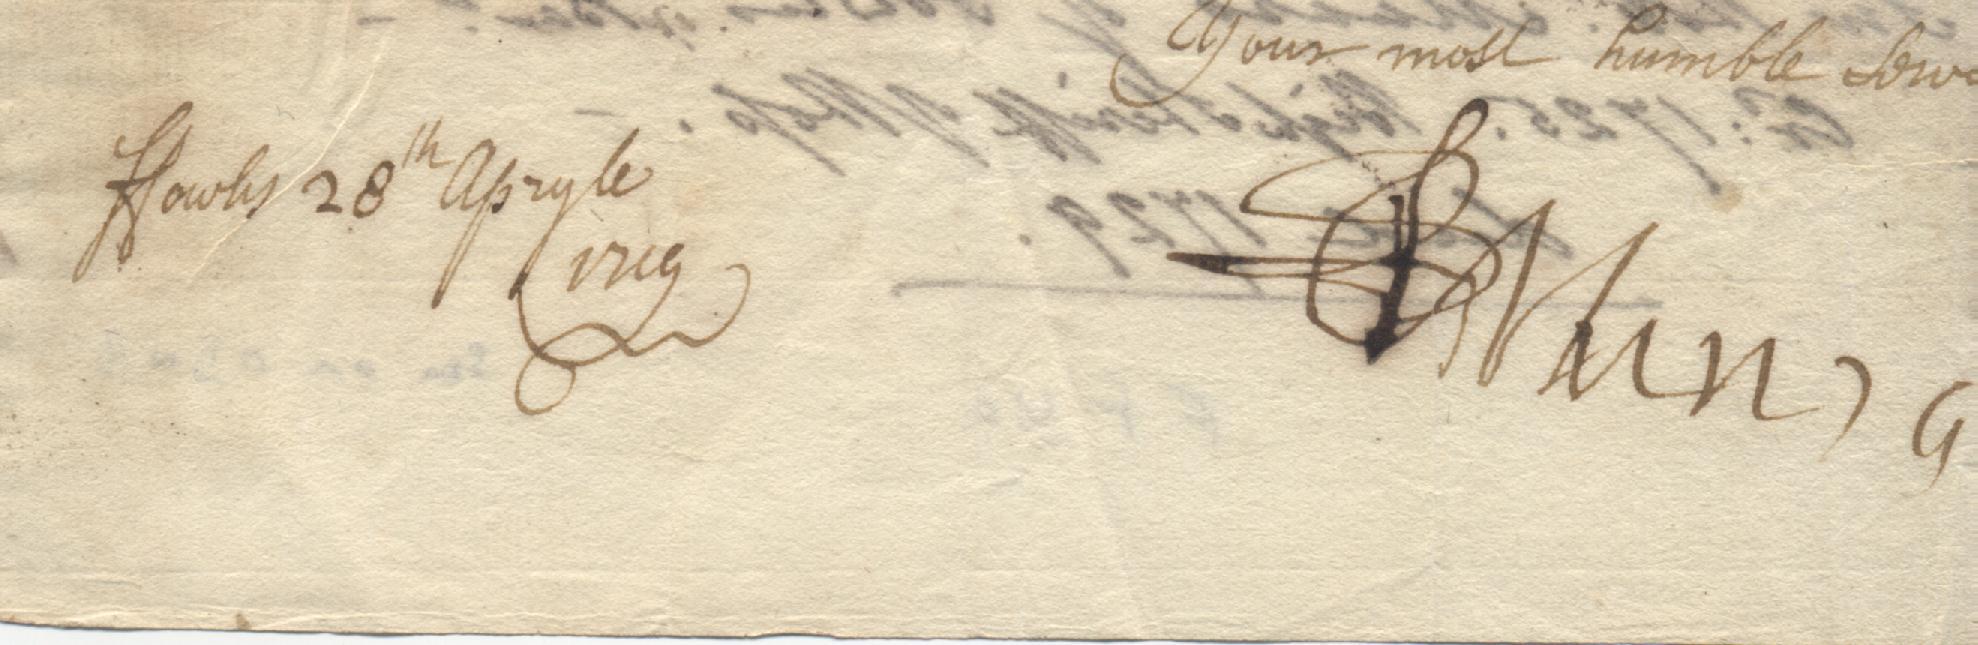
Signature of: sir robert munro 5th baronet